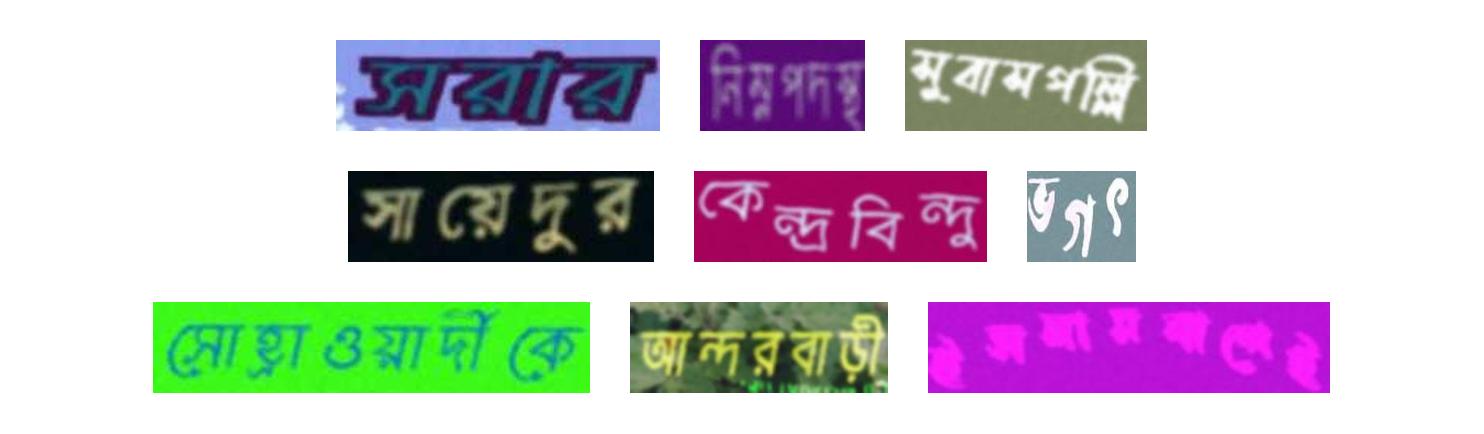
সরার নিম্নপদস্থ সুবাসপল্লি
সায়েদুর কেন্দ্রবিন্দু ভগৎ
সোহ্রাওয়ার্দীকে আন্দরবাড়ী ইসলামবাগেই